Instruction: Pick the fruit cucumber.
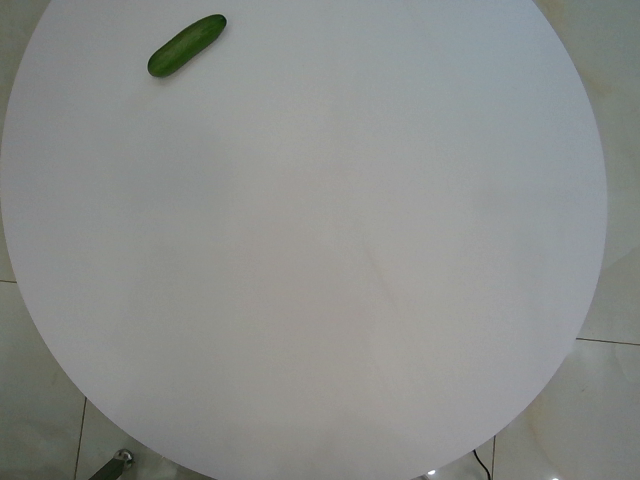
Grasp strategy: vertical